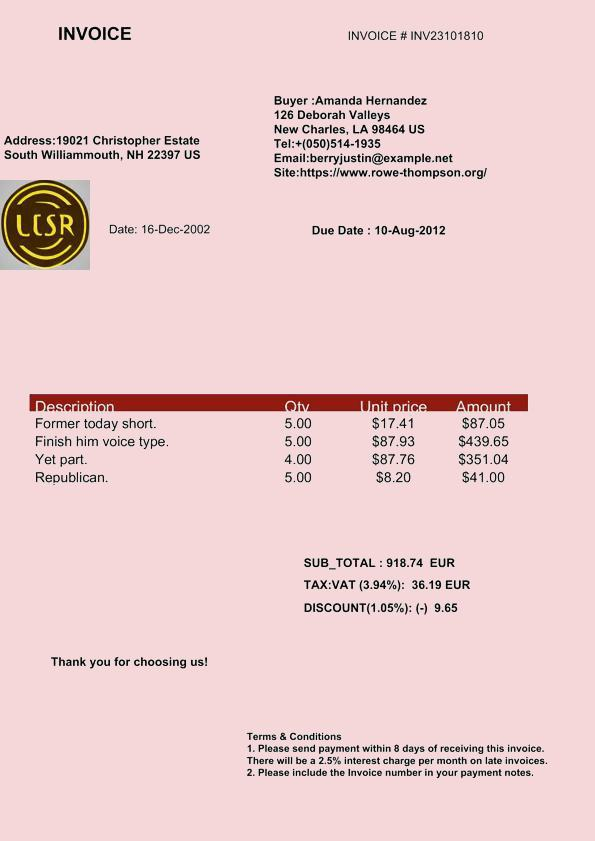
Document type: Invoice